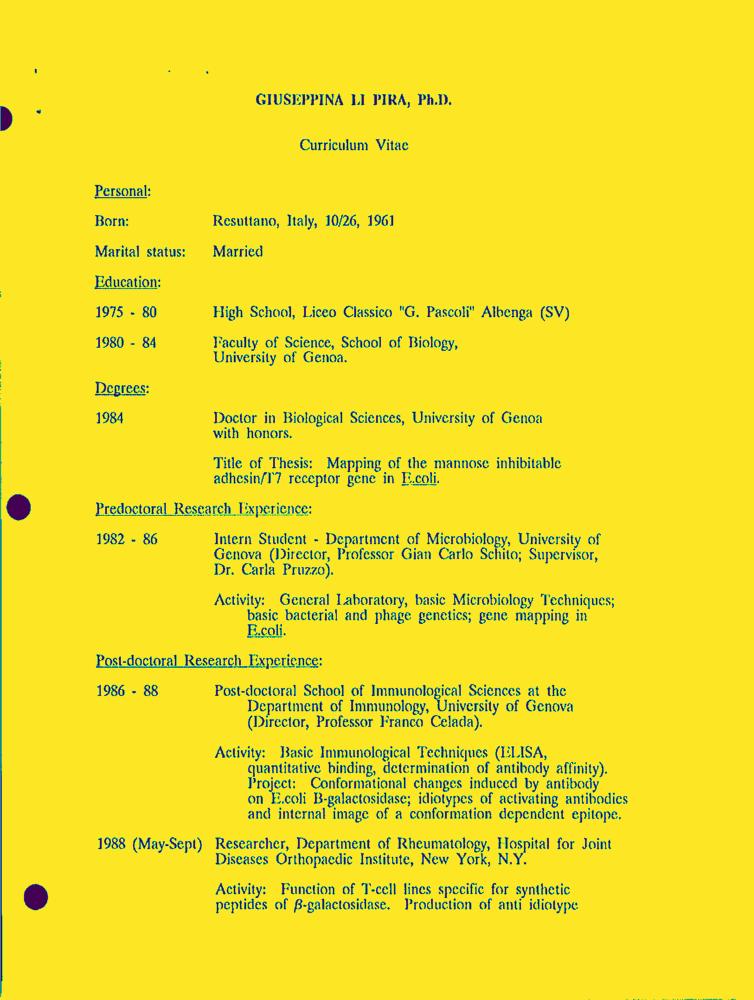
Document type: Resume-Doc